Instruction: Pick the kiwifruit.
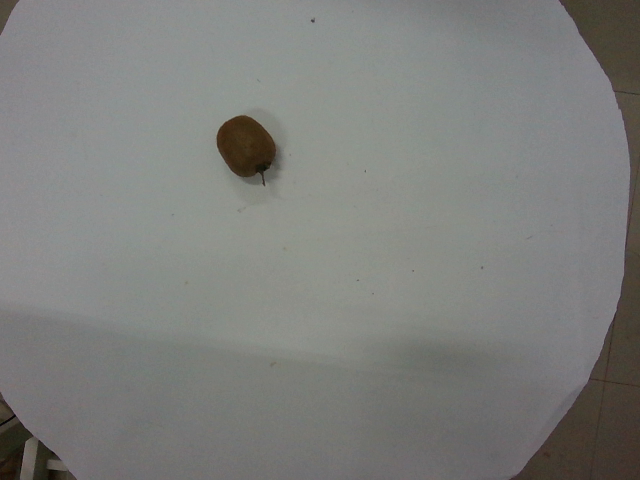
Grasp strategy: vertical